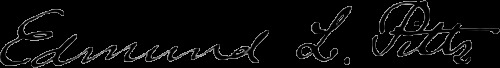
Signature of: edmund l pitts